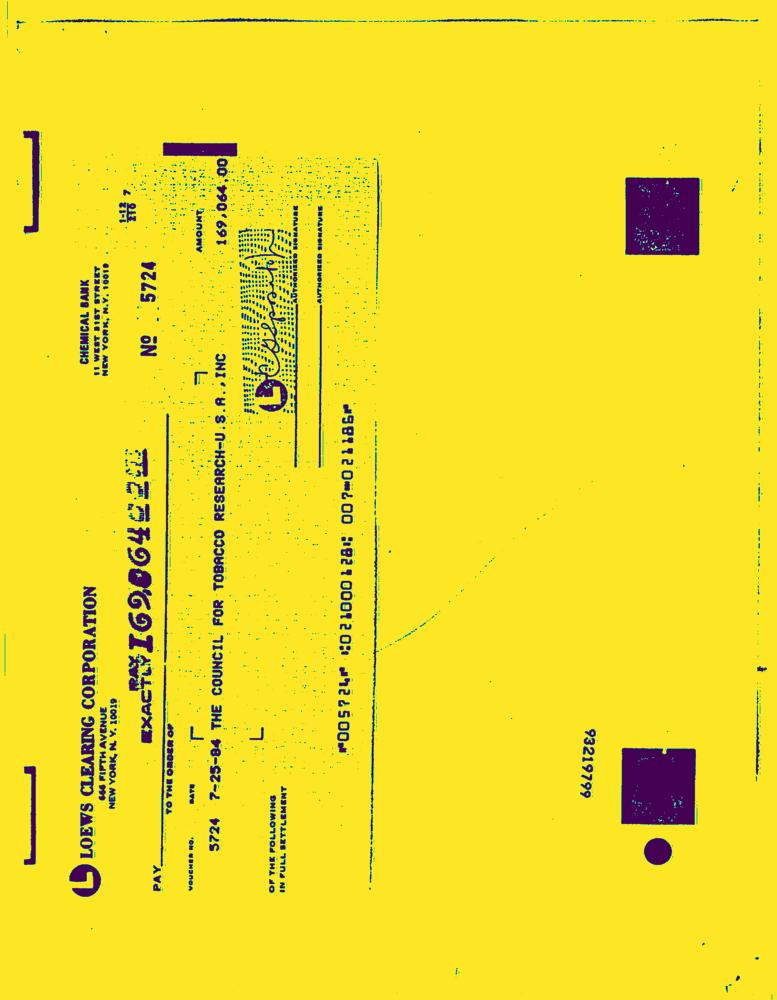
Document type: Invoice-Doc